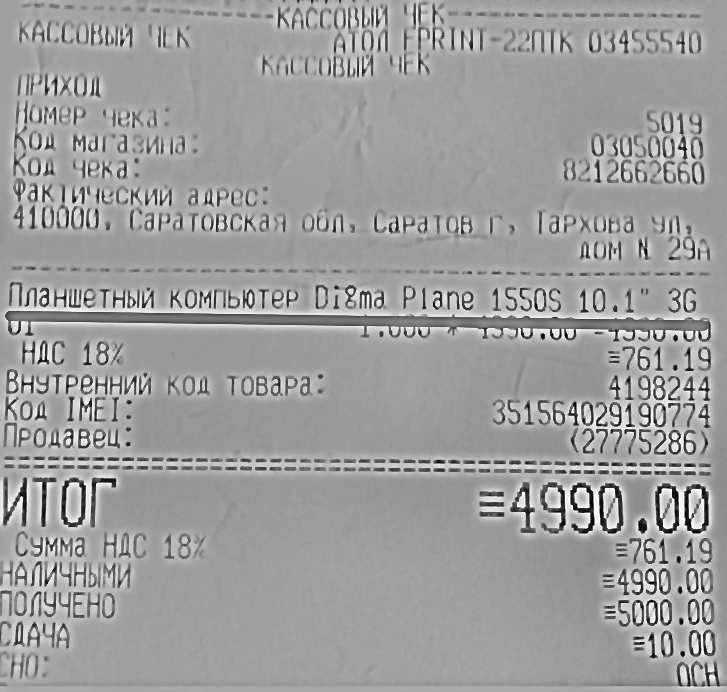
Товары: Планшетный компьютер Di8ma Plane 1550S 10.1" 3G
Количество: 1.000
Цена: 4990.00
Сумма: 4990.00
Итого: 4990.00